Question: In what way does the history help explain the case?
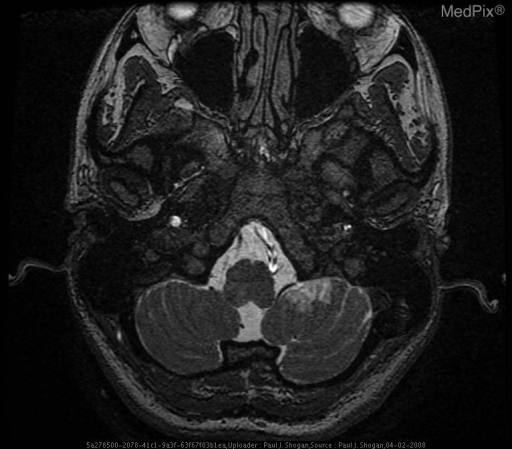
Answer: The patient's history of 28 y.o. woman, four months postpartum, with onset of neck pain, severe vertigo associated with severe vomiting, anesthesia of the right hemi-facial region and loss of sensation in the region of the left upper and lower extremities immediately following cervical chiropractic manipulation.  The patient was unsuccessfully treated for vertigo associated with Meniere’s disease. The patient underwent a second cervical chiropractic treatment 15 days later, and presented with recurrent severe vertigo and associated hemi-anesthesia and difficulty phonating.  Imaging was obtained one month following the initial chiropractic treatment is key in understanding the case.